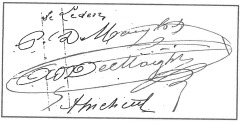
Signature of: prosper de maeght